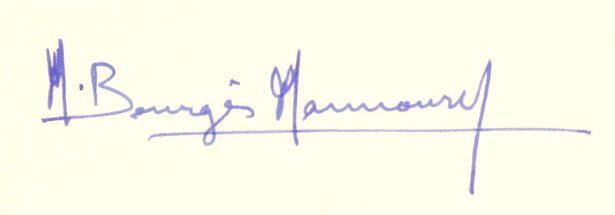
Signature of: maurice bourgès maunoury